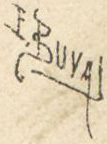
Signature of: ernest buval